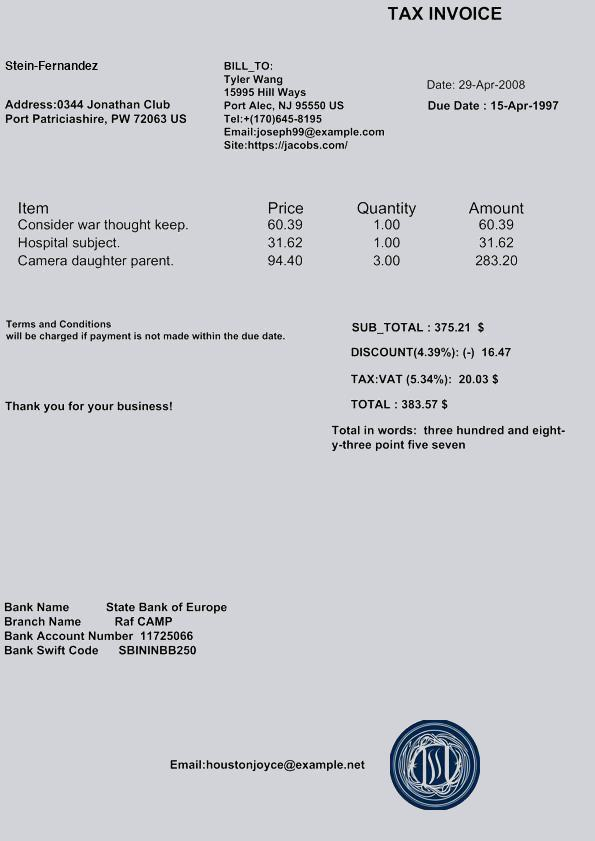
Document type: Invoice